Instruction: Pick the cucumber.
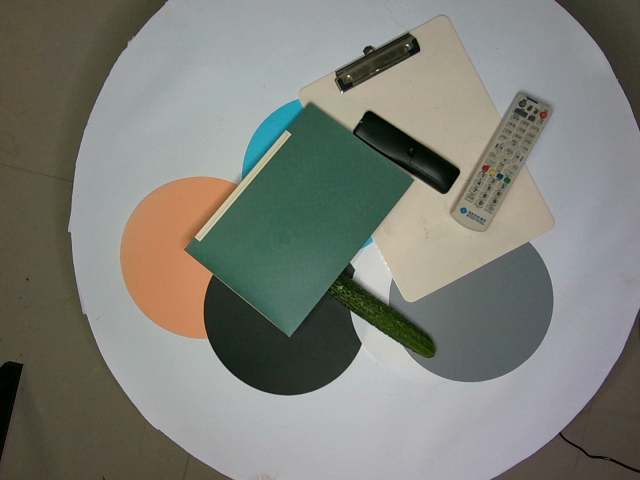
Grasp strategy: vertical